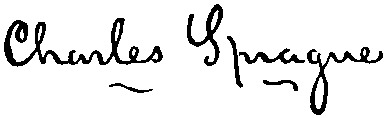
Signature of: charles sprague